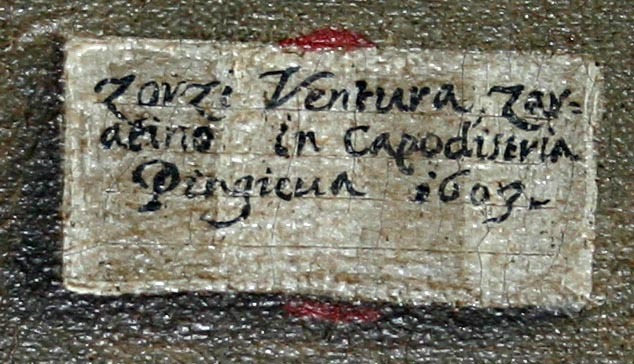
Signature of: giorgio ventura